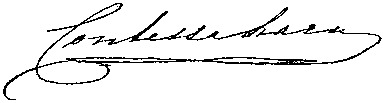
Signature of: evelina cattermole